Question: What jurisdiction, city, or county is the document associated with?
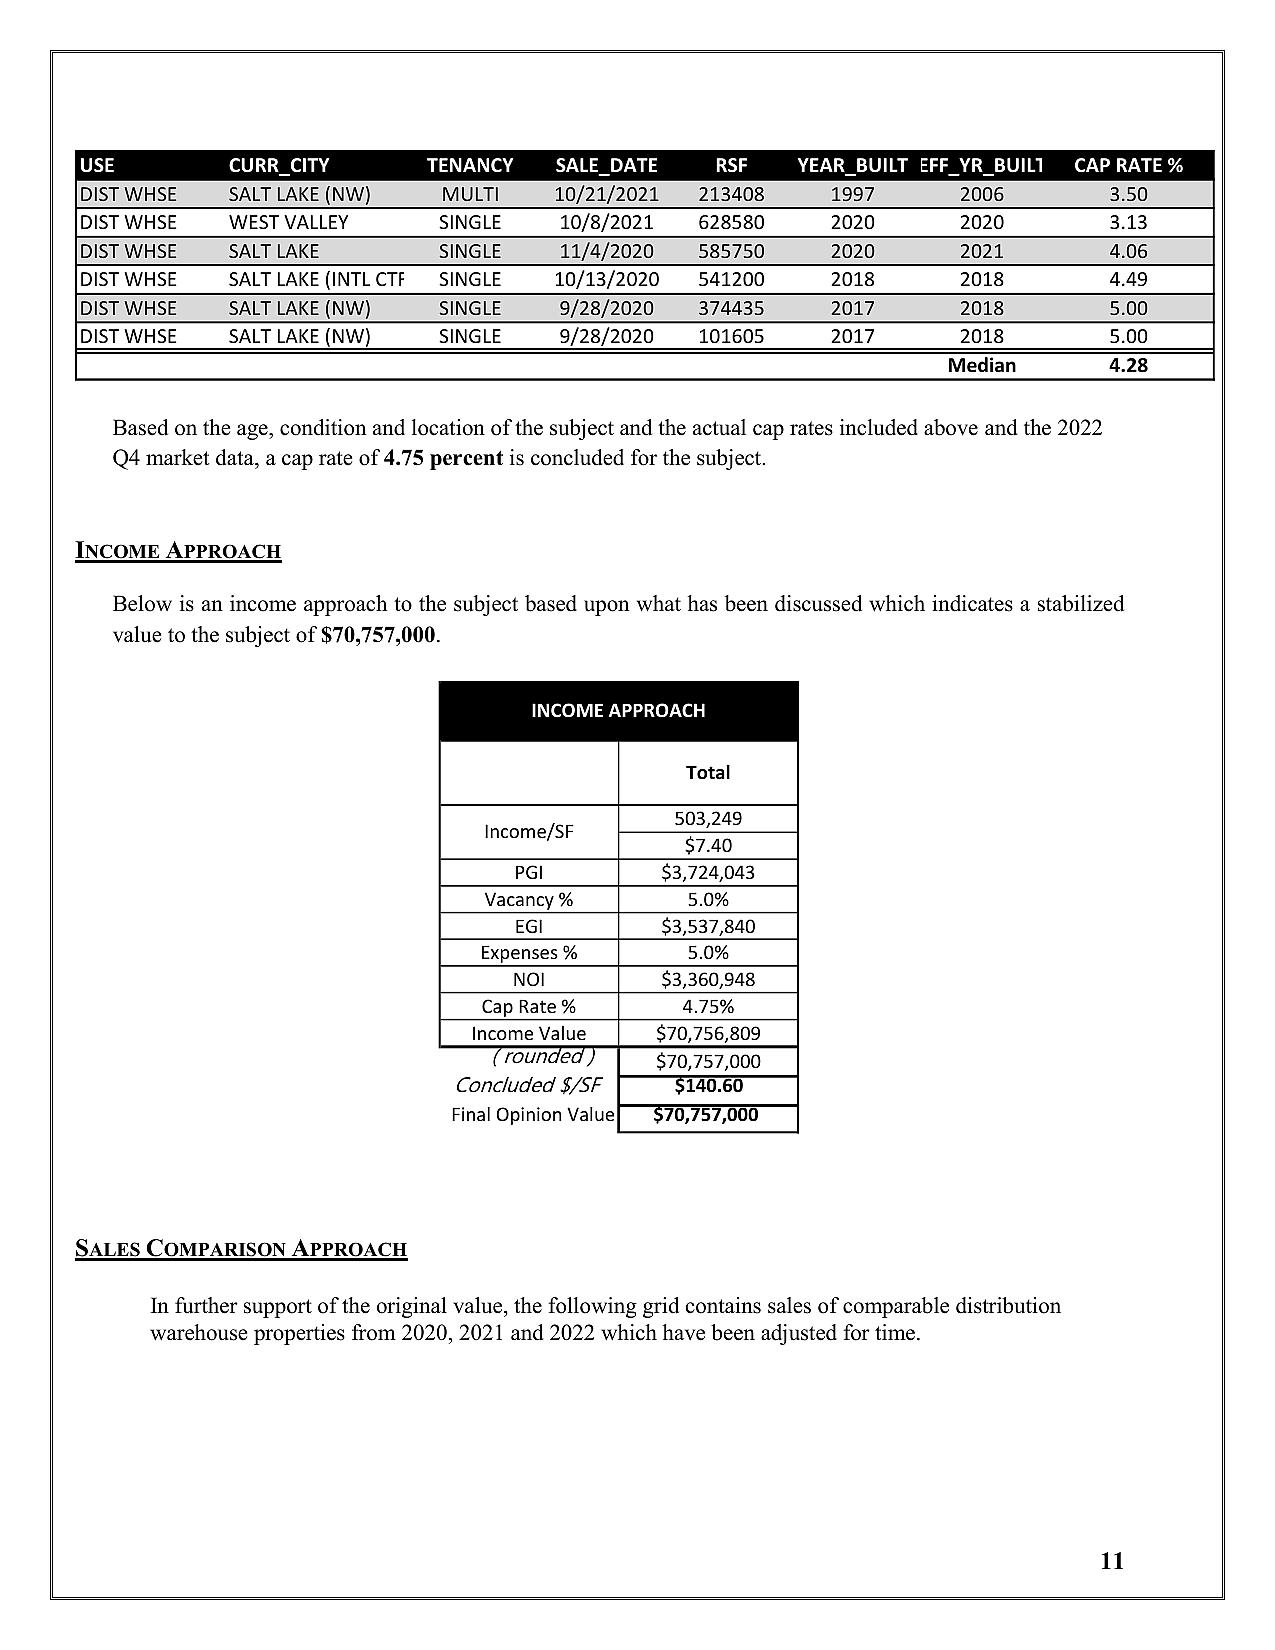
Answer: "SALT LAKE (NW)"